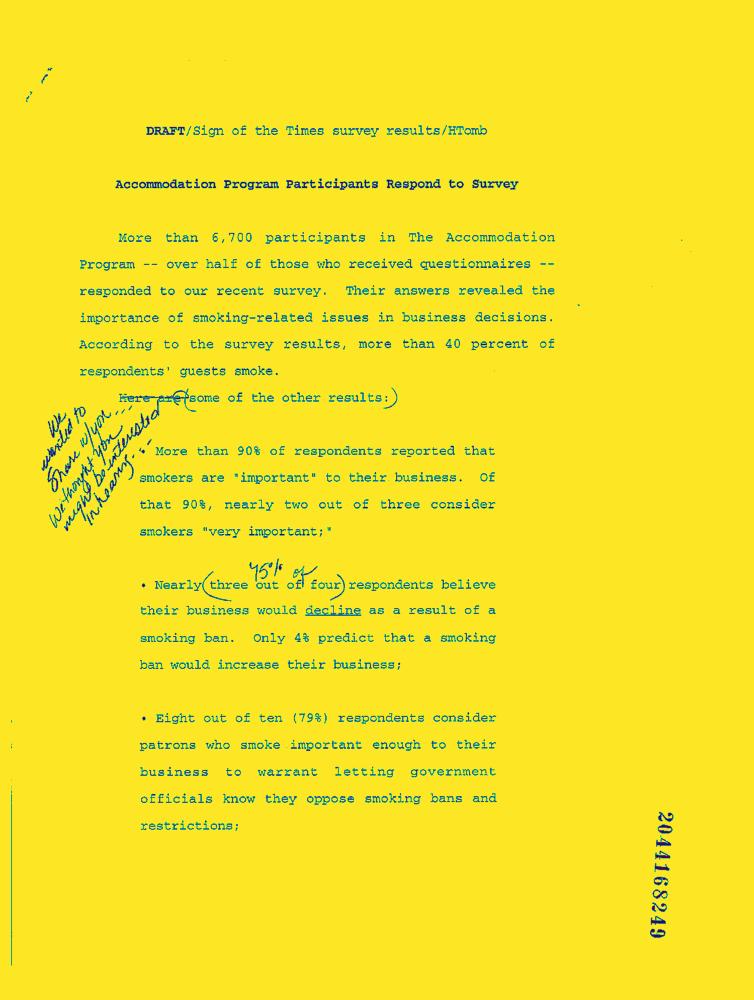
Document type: News-Article